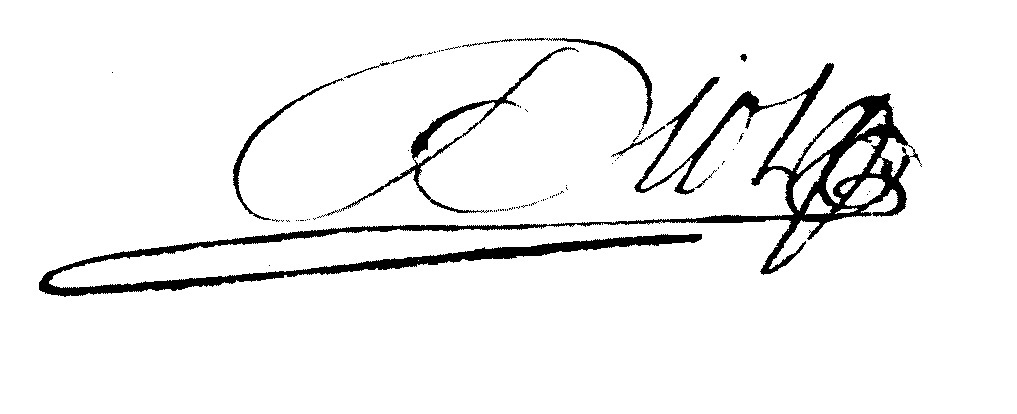
Signature of: jean diot